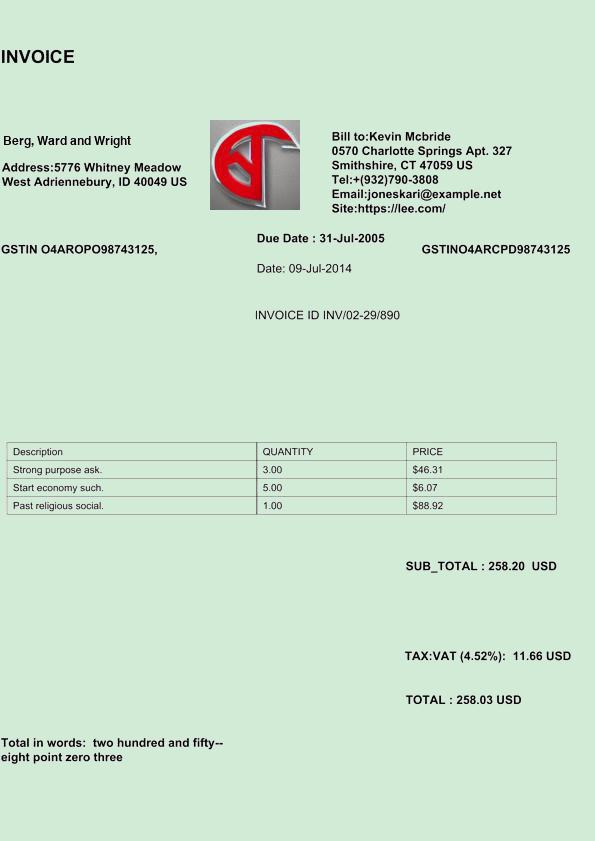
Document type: Invoice